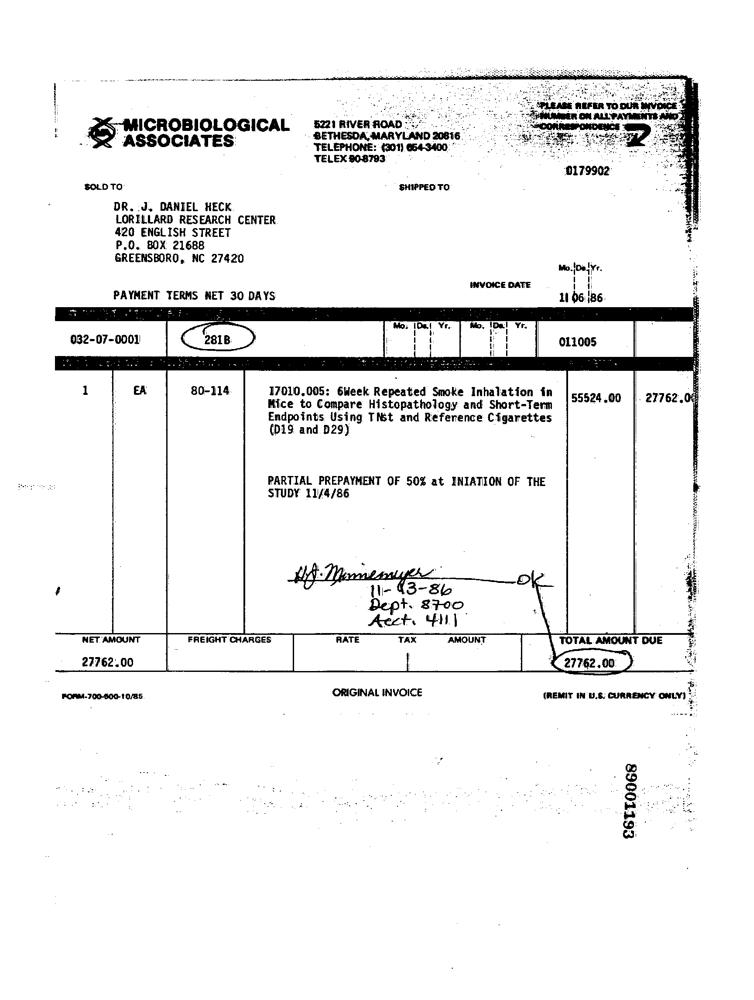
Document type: Invoice